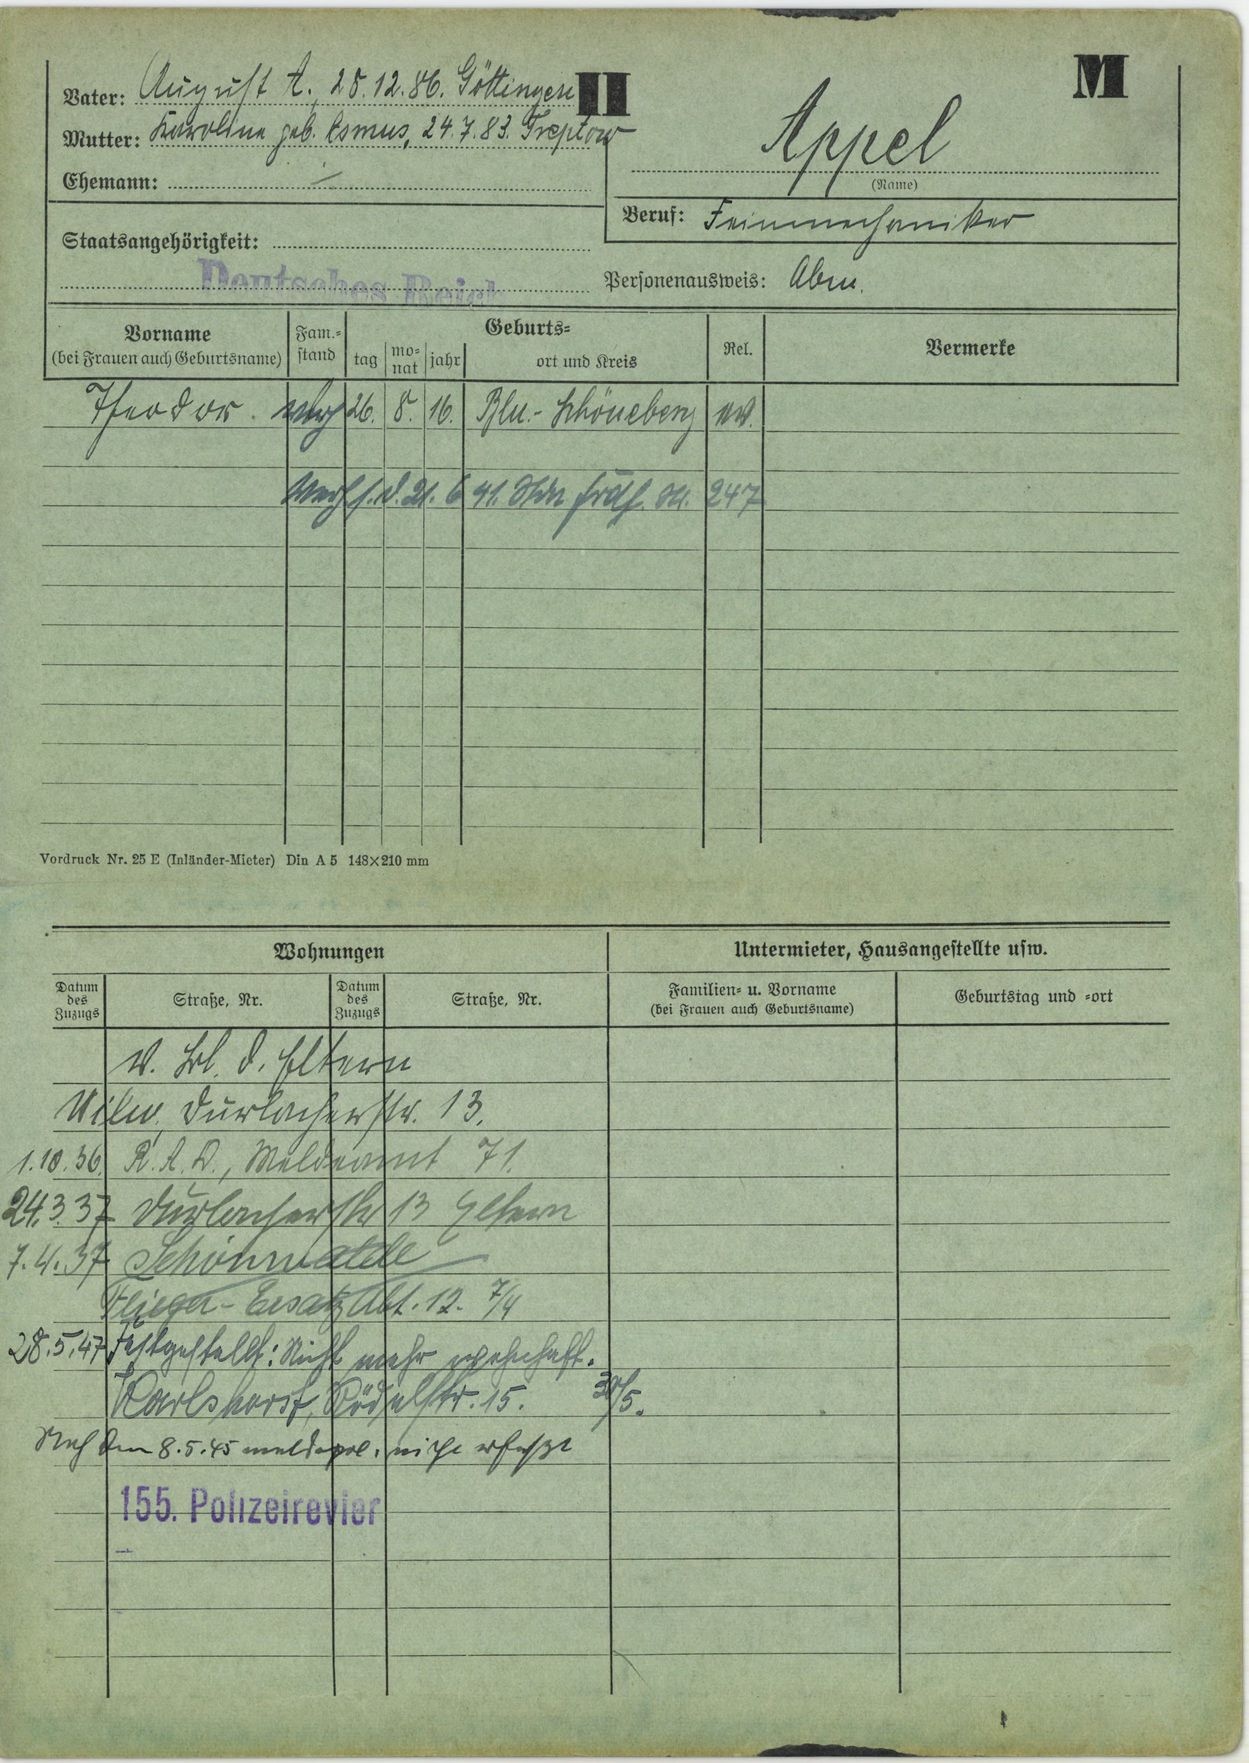
Appel